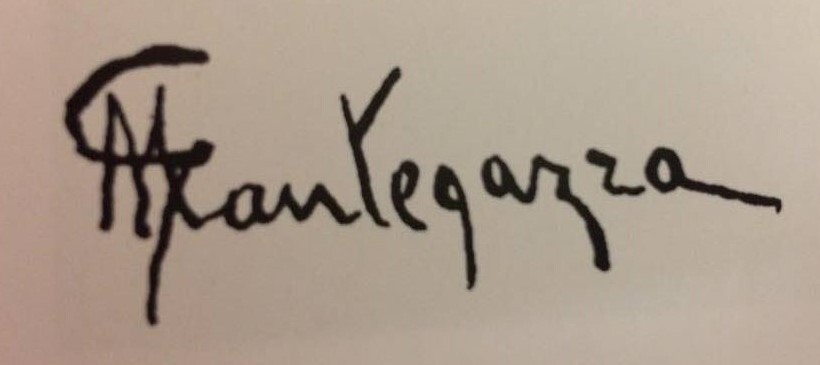
Signature of: giacomo mantegazza